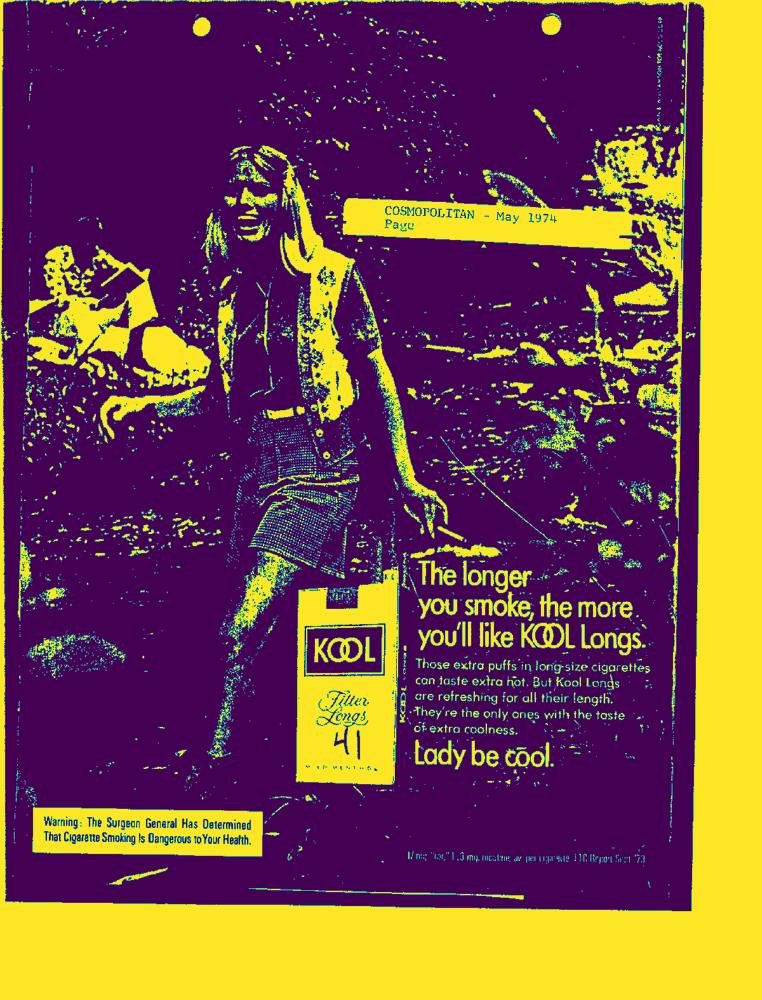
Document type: AD